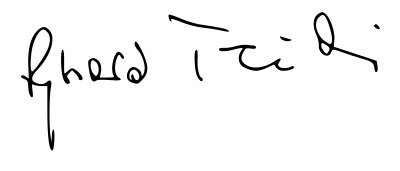
Signature of: ryszard terlecki